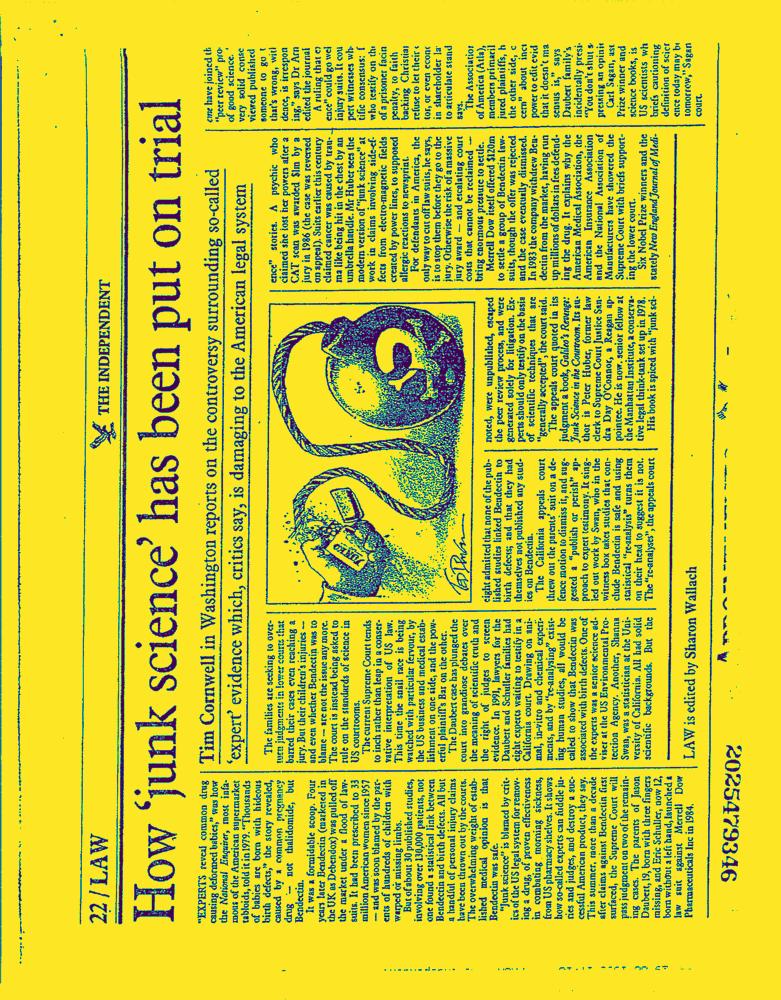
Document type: News-Article